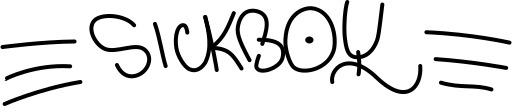
Signature of: sickboy